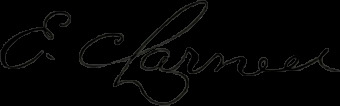
Signature of: edwin c larned